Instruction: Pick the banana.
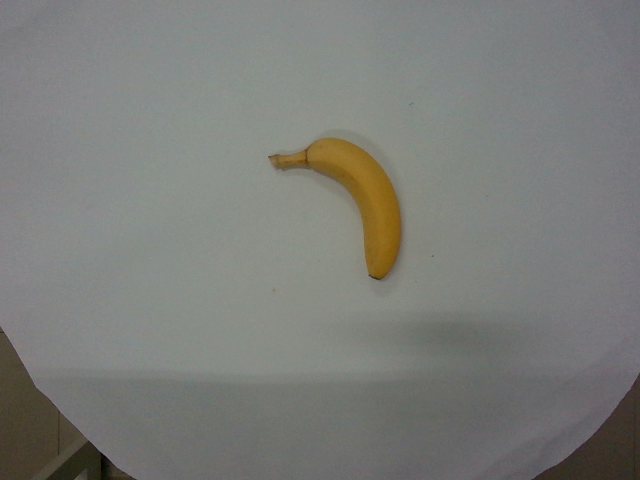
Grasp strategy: vertical